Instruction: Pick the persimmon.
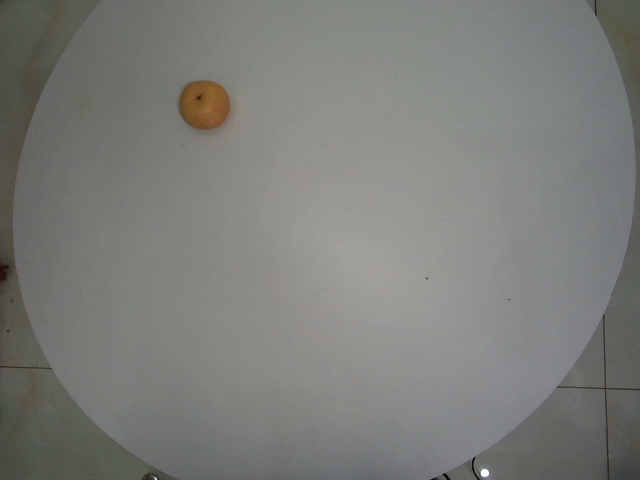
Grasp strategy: vertical